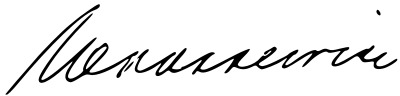
Signature of: piotr jaroszewicz